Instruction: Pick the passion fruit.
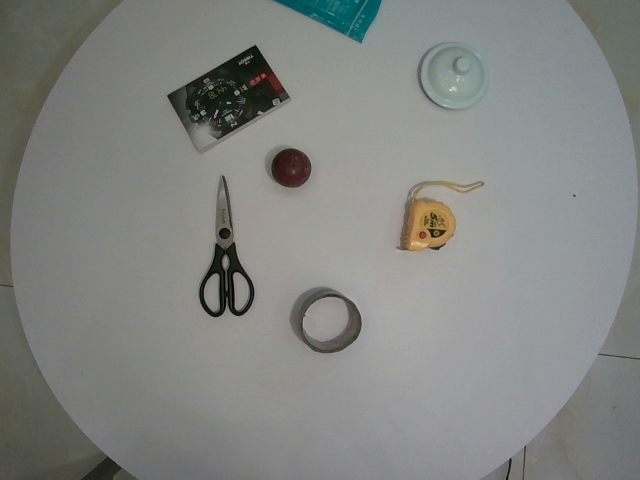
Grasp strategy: vertical